Extract the amount written in words, the amount in digits, the name of the payee, the date on the cheque, and the bank's name from the image.
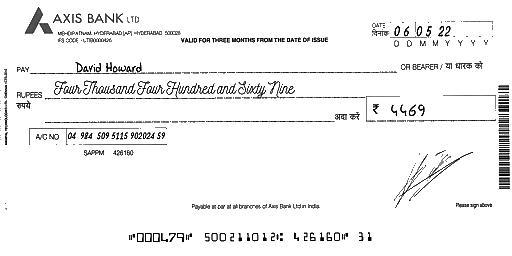
amt_in_words: Four Thousand Four Hundred and Sixty Nine
amt_in_figures: 4469
payee_name: David Howard
bank_name: AXIS BANK
cheque_date: 06/05/22